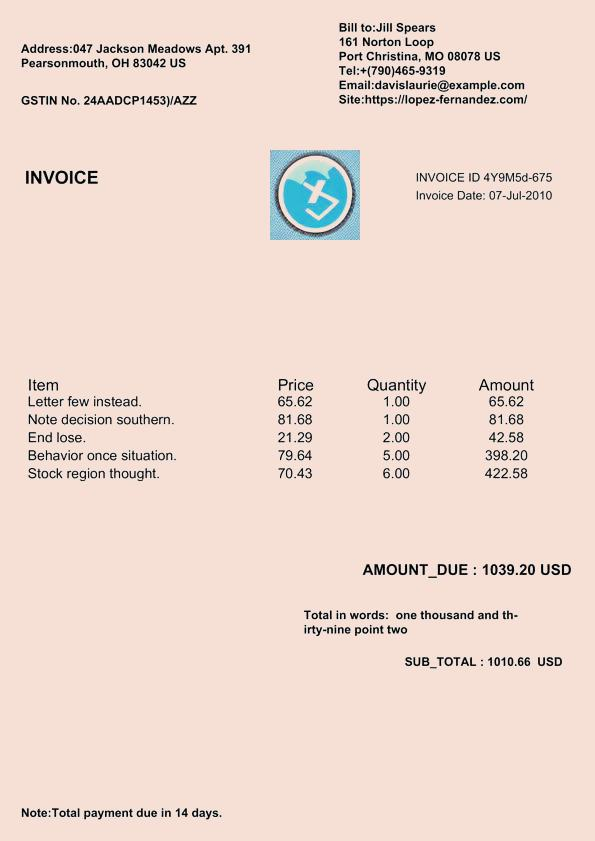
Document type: Invoice